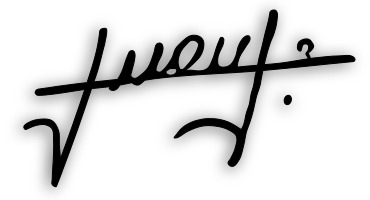
Signature of: ahmed khamari